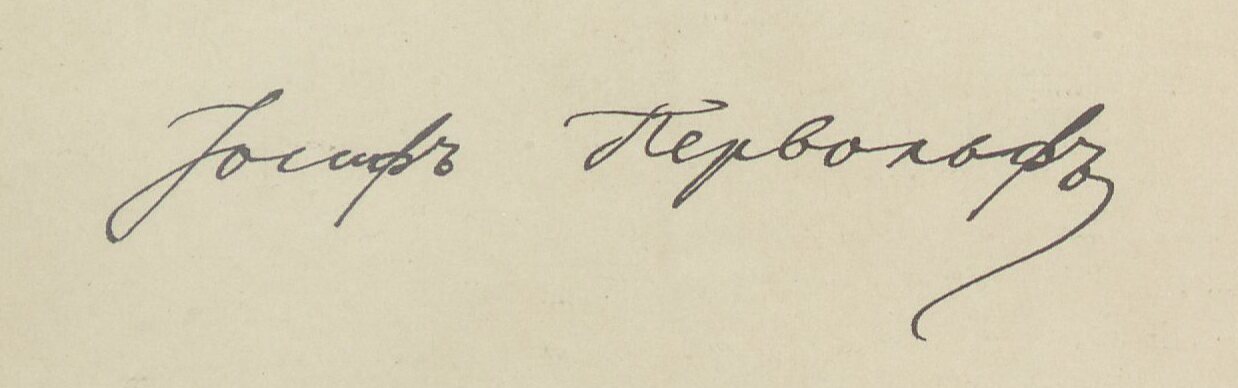
Signature of: josef perwolf